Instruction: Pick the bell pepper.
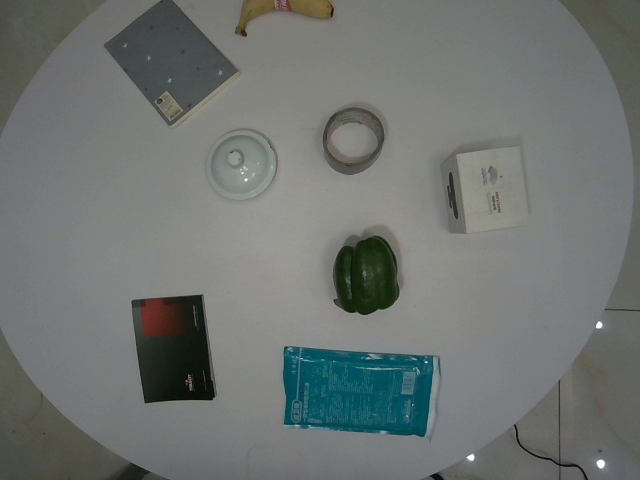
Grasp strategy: vertical